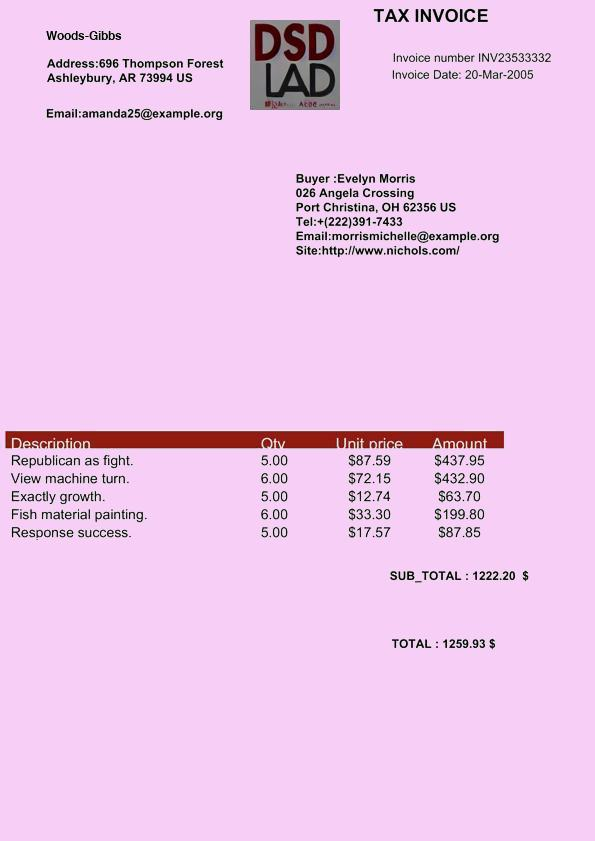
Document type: Invoice